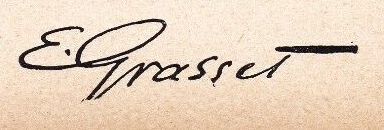
Signature of: eugène grasset